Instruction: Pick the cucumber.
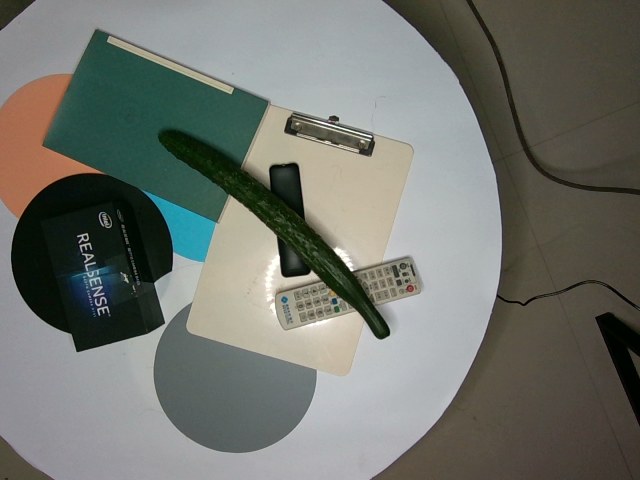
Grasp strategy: vertical